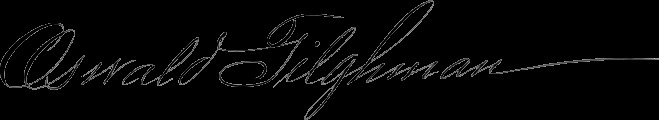
Signature of: oswald tilghman